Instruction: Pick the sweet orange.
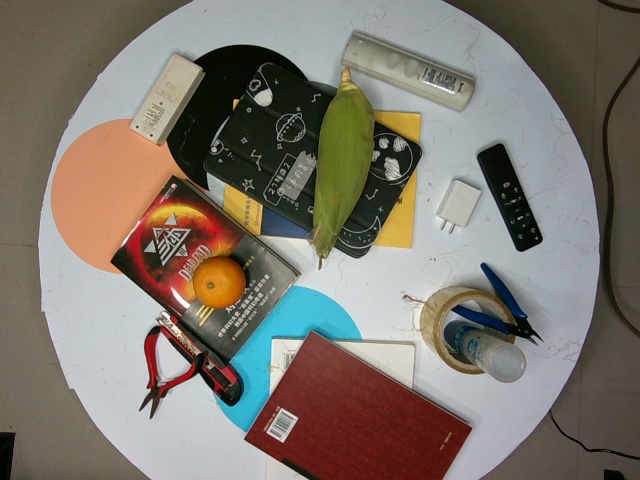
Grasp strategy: vertical